Question: Describe the condition in detail:
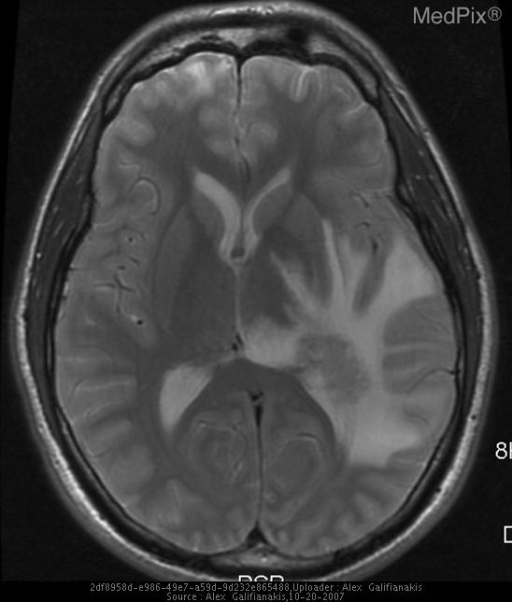
Answer: The disease is discussed as: Radiation necrosis is a strongly dose-dependent phenomenon which can occur from weeks to years following radiation therapy. Its effects can be progressive and fatal. Frank radiation necrosis is more likely with ablative gamma knife therapy.

The diagnostic dilemma in the evaluation of a suspected region of radiation necrosis often lies in the exclusion of recurrent tumor. Radiation necrosis and primary brain tumors may demonstrate identical signal characteristics on MRI, namely ring enhancement, surrounding edema, mass effect and growth over time. Useful tools in differentiating these two diagnostic considerations are PET and MR spectroscopy.

PET scanning utilizes glucose uptake within tissue to demonstrate metabolic activity (in tumor) versus inactivity (necrotic tissue).

MR spectroscopy evaluates characteristic metabolic profiles of major brain metabolites to help make this differentiation. Necrotic tissue normally reveals a profile of elevated lactate and lipids with diminished choline, creatine, and N-acetylaspartate.